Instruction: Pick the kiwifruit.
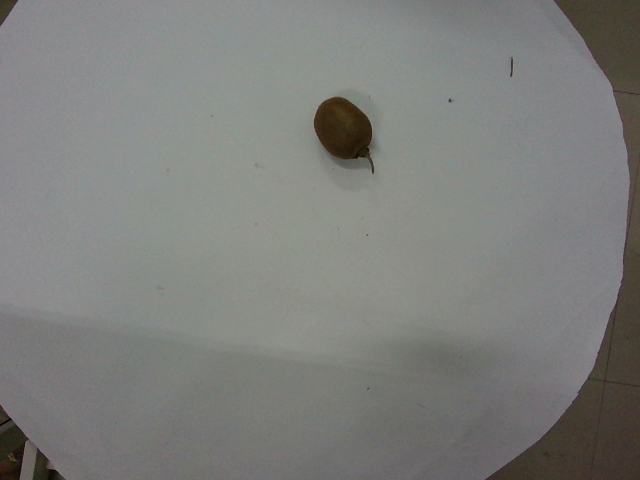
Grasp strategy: vertical